Question: How is the history relevant to the case?
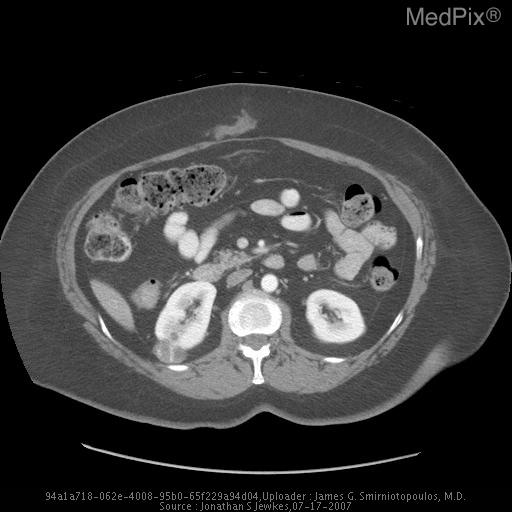
Answer: The patient's history of 61 year old woman complains of non-specific abdominal pain. is key in understanding the case.